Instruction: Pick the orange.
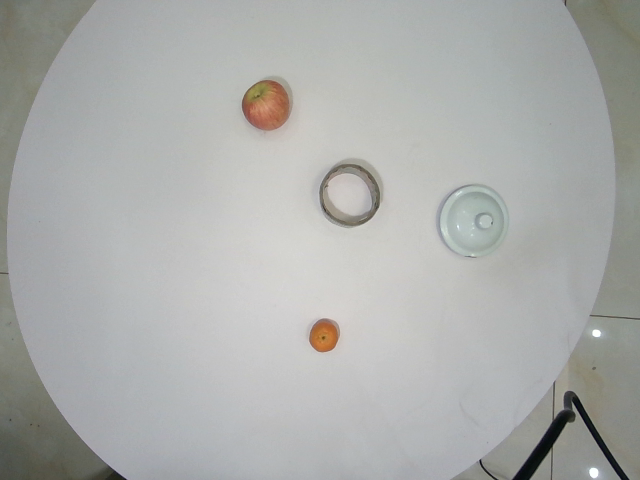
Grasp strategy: vertical